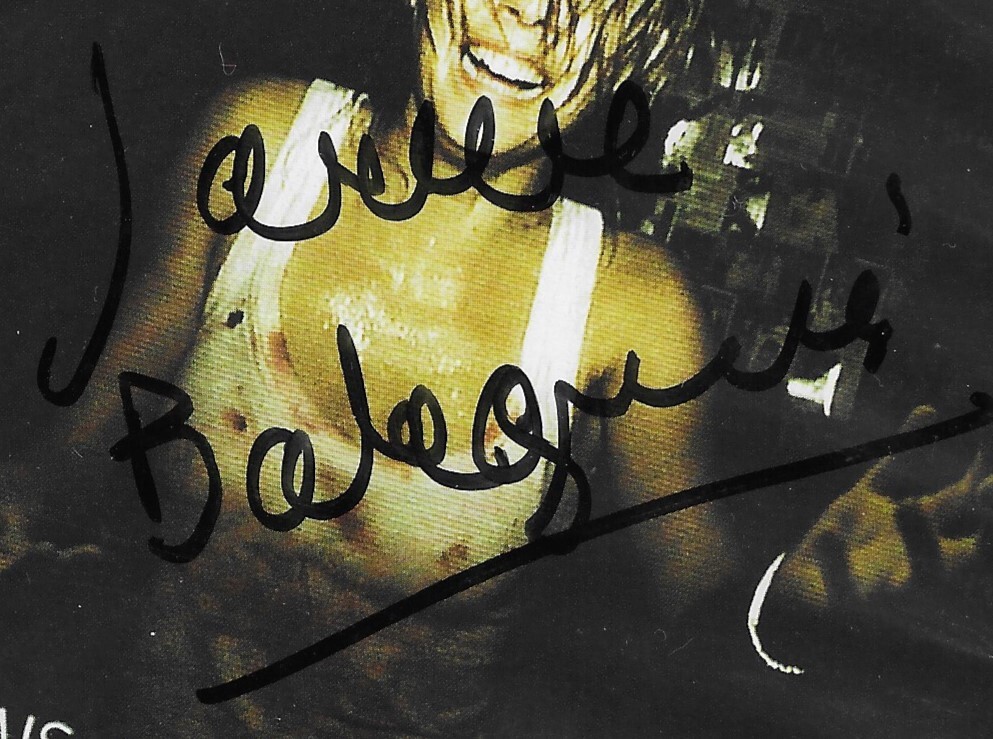
Signature of: jaume balagueró